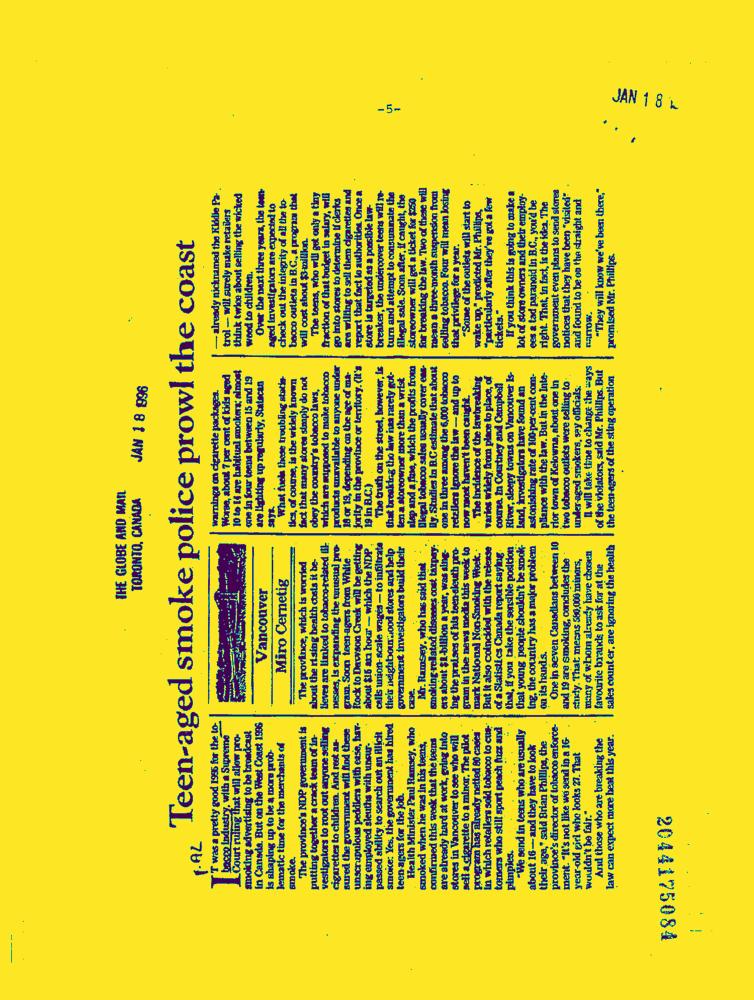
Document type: News-Article